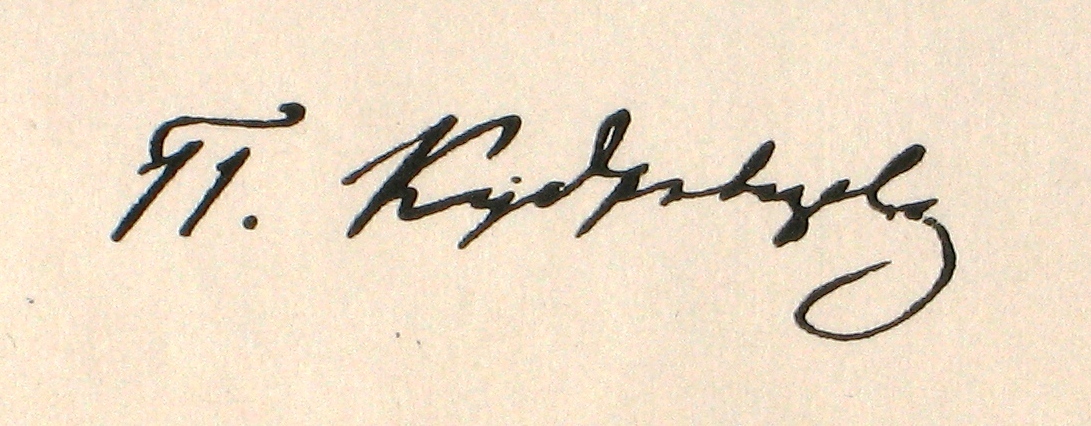
Signature of: pyotr kudryavtsev